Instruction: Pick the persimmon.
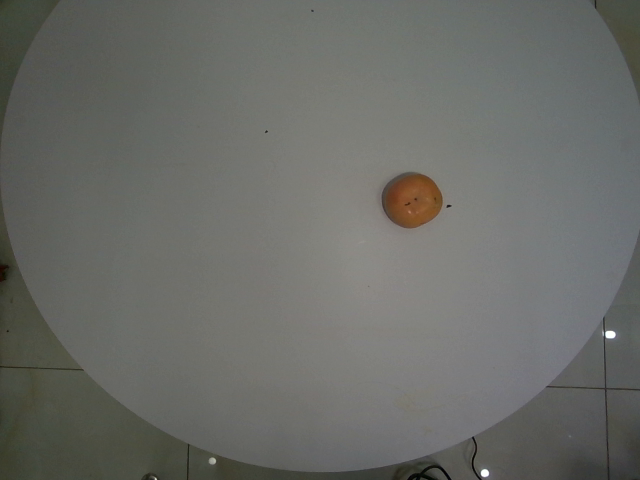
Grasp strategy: vertical